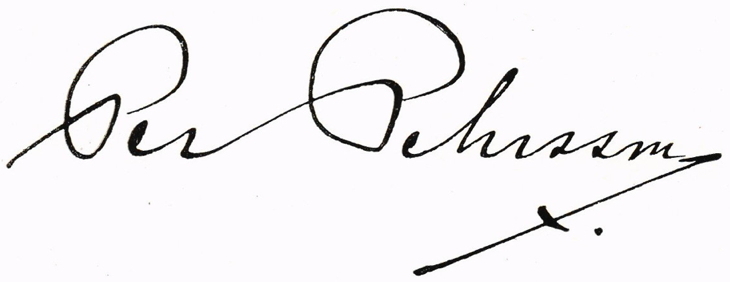
Signature of: per pehrsson